Question: What was observed in the imaging?
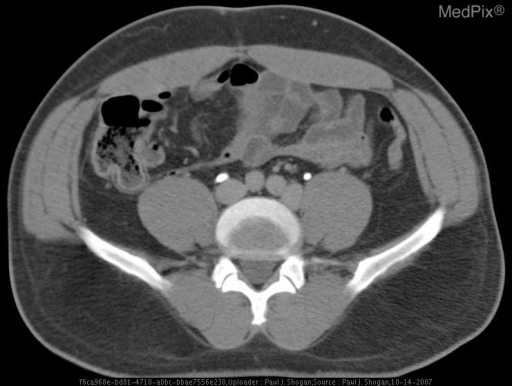
Answer: The imaging shows The left inferior vena cava extends cephalad as a continuation of the left common iliac vein adjacent to the left side of the aorta, ending in the left renal vein.  The normal right IVC extends from the right common iliac vein, following its normal course through the abdomen. Delayed contrast axial CT image of the abdomen demonstrates the left common iliac vein continuing as the left IVC, and the right IVC extending from the right common iliac vein..